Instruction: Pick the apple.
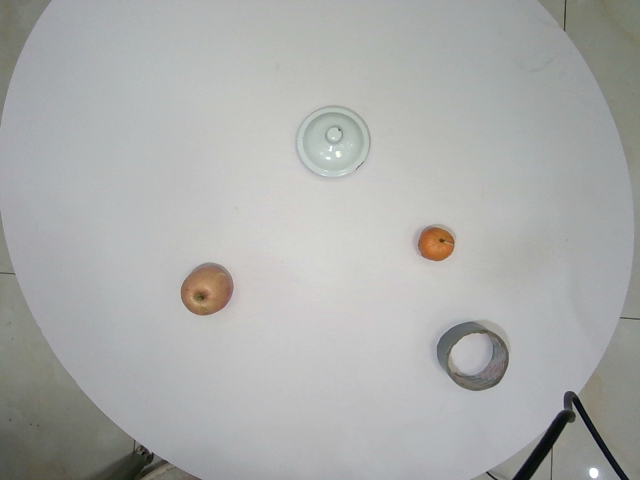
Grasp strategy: vertical